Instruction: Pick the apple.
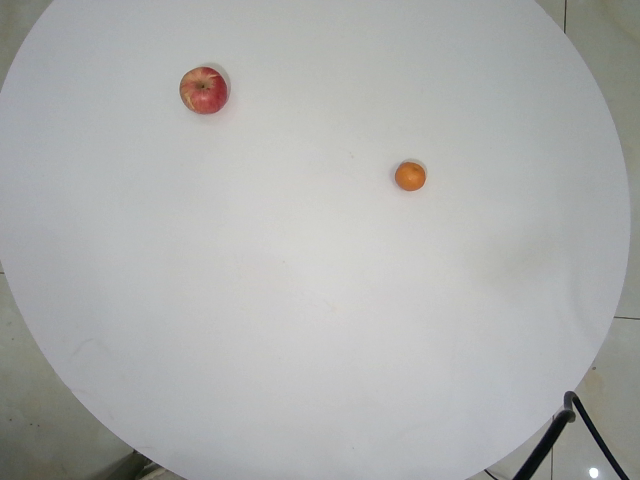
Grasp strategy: vertical